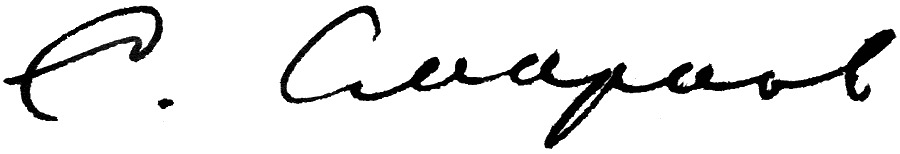
Signature of: sergey sergeyevich smirnov